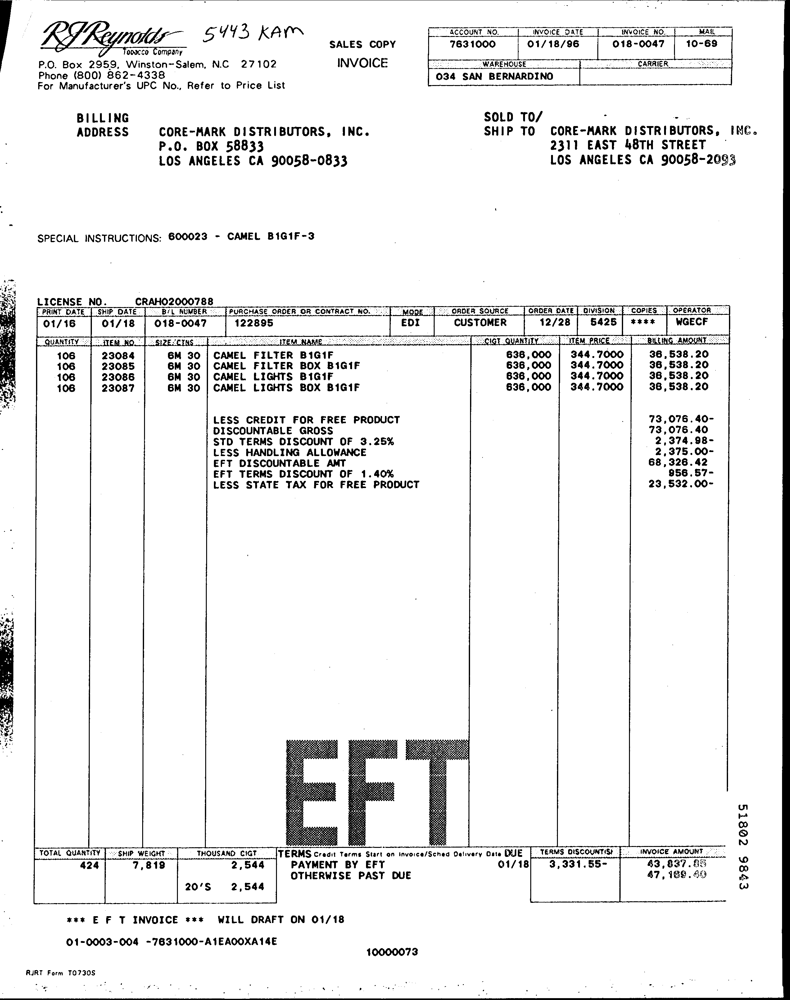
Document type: Invoice